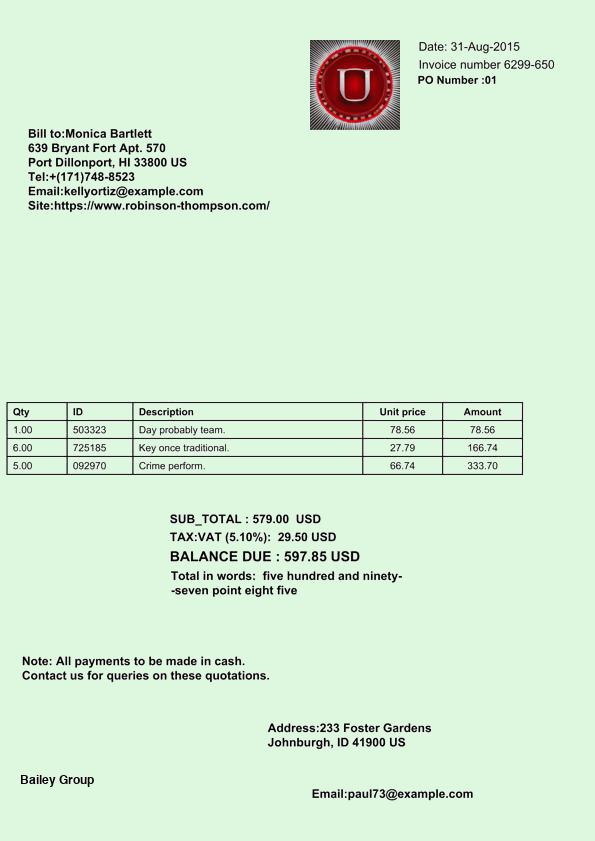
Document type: Invoice